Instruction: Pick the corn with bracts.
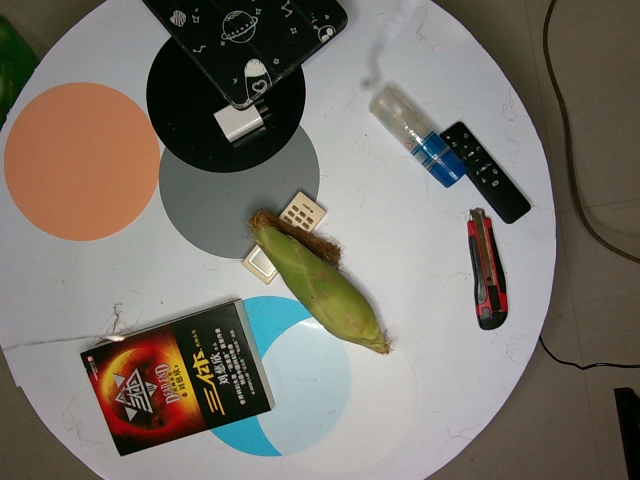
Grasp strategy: vertical